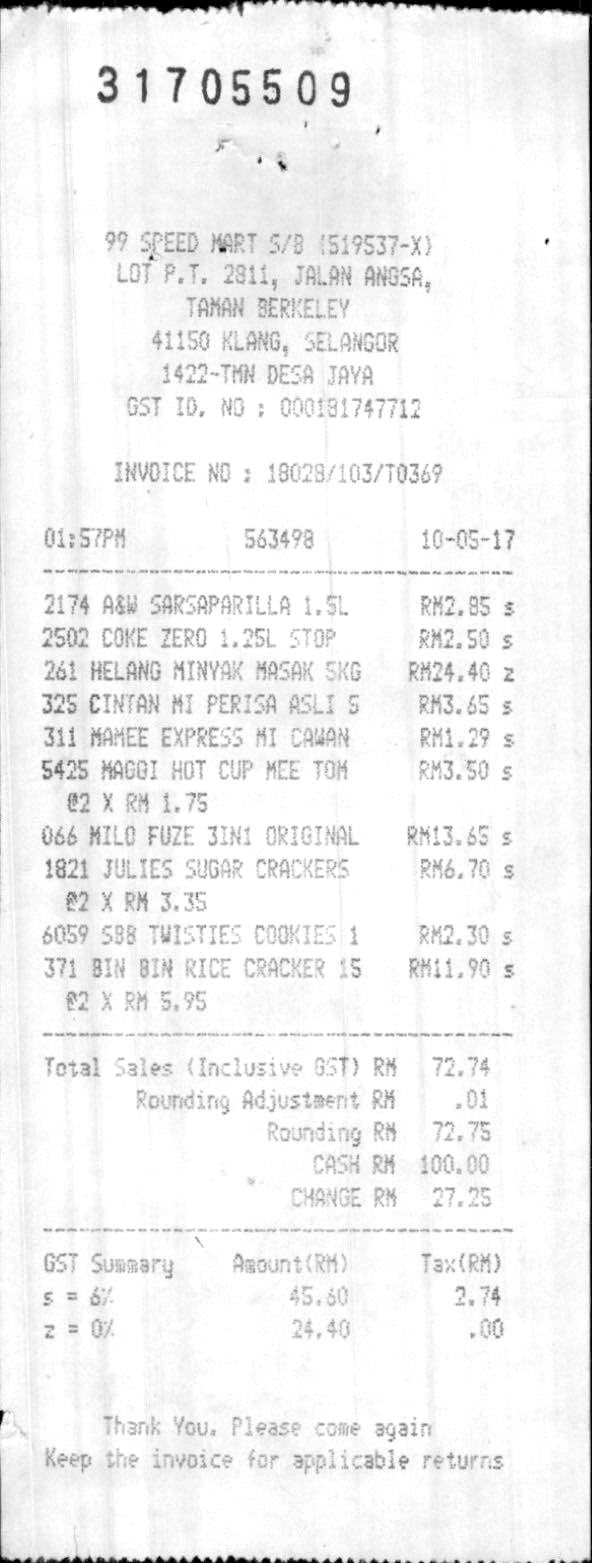
3 1 7 0 5 5 0 9
99 SPEED MART S/B (519537-X)
LOT P.T. 2811, JALAN ANGSA,
TAMAN BERKELEY
41150 KLANG, SELANGOR
1422-TMN DESA JAYA
GST ID. NO : 000181747712
INVOICE NO : 18028/103/T0369
01:57PM
563498
10-05-17
2174 A&W SARSAPARILLA 1.5L
RM2.85 S
2502 COKE ZERO 1.25L STOP
RM2.50 S
261 HELANG MINYAK MASAK 5KG
RM24.40 Z
325 CINTAN MI PERISA ASLI 5
RM3.65 S
311 MAMEE EXPRESS MI CAWAN
RM1.29
5425 MAGGI HOT CUP MEE TOM
RM3.50 S
@2 X RM 1.75
066 MILO FUZE 3IN1 ORIGINAL
RM13.65 S
1821 JULIES SUGAR CRACKERS
RM6.70 S
@2 X RM 3.35
6059 SBB TWISTIES COOKIES 1
RM2.30 S
371 BIN BIN RICE CRACKER 15
RM11.90 S
@2 X RM 5.95
TOTAL SALES (INCLUSIVE GST) RM
72.74
ROUNDING ADJUSTMENT RM
.01
ROUNDING RM
72.75
CASH RM
100.00
CHANGE RM
27.25
GST SUMMARY
AMOUNT(RM)
TAX(RM)
S = 6%
45.60
2.74
Z = 0%
24.40
.00
THANK YOU. PLEASE COME AGAIN
KEEP THE INVOICE FOR APPLICABLE RETURNS